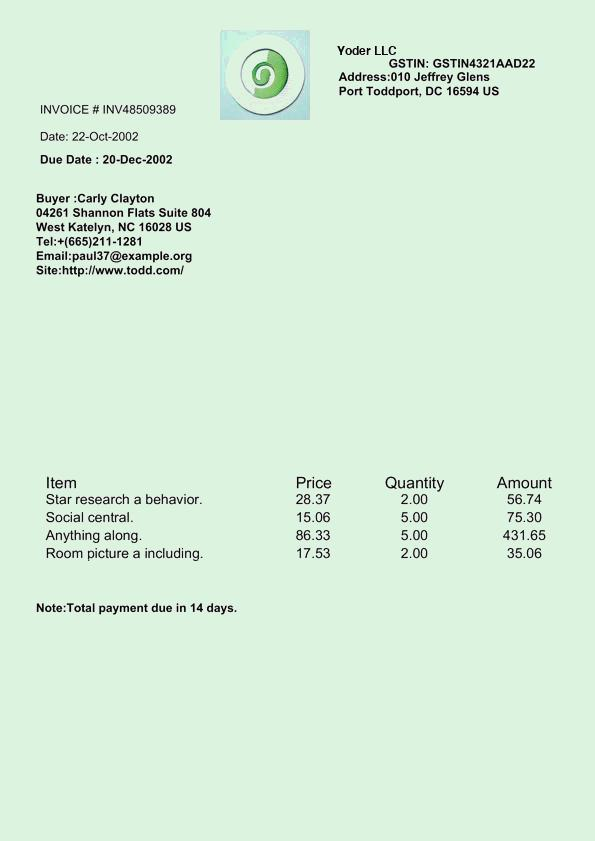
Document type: Invoice